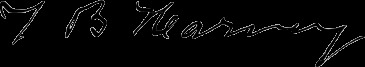
Signature of: thomas b harvey